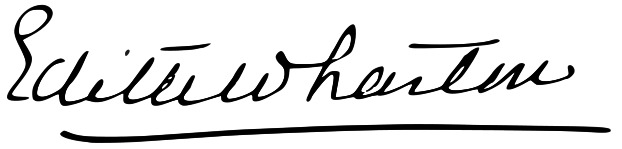
Signature of: edith wharton